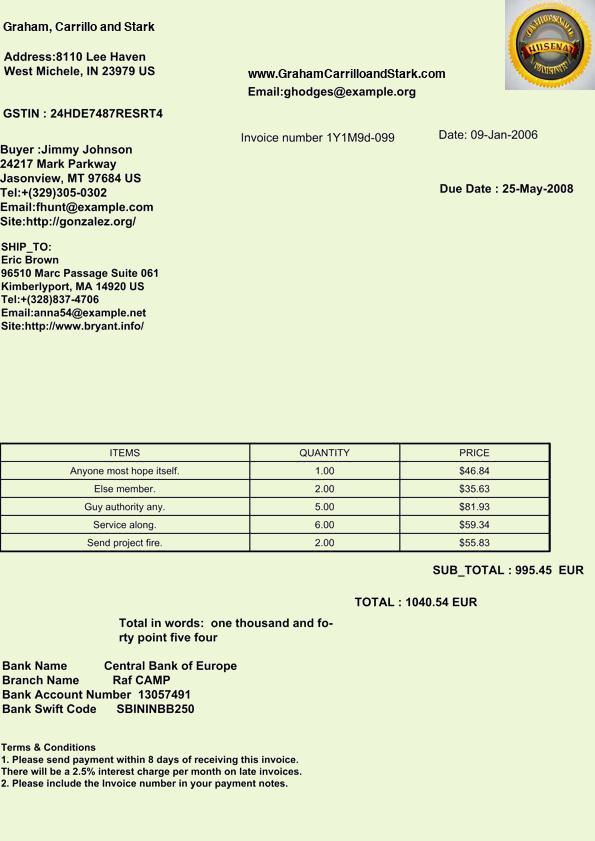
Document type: Invoice